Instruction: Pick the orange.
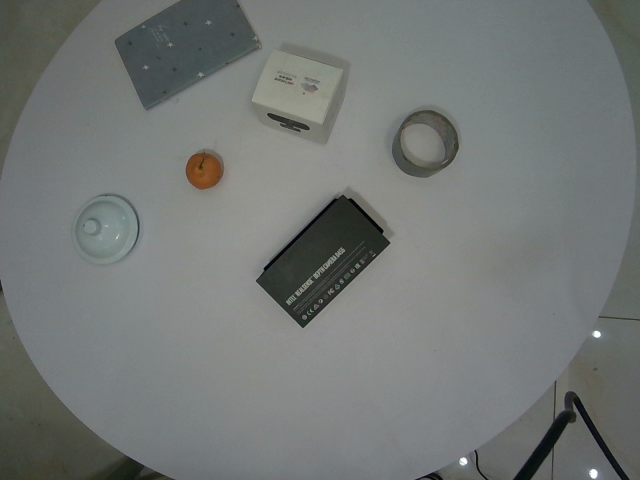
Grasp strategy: vertical